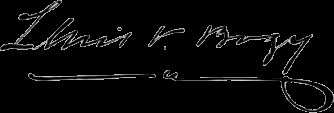
Signature of: lewis v bogy